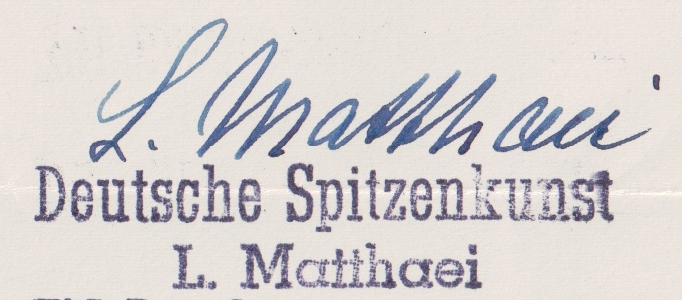
Signature of: leni matthaei